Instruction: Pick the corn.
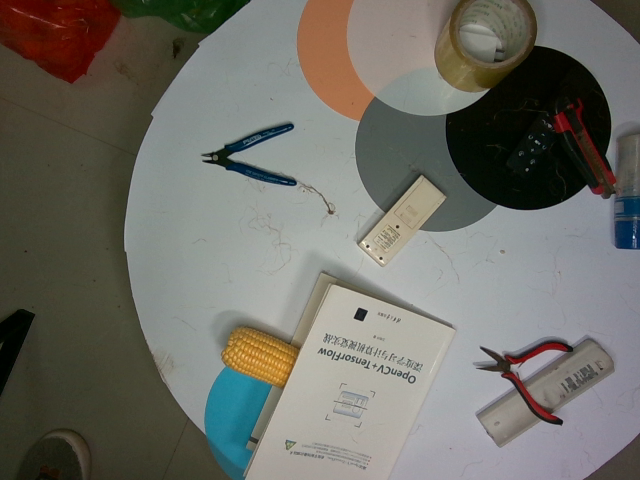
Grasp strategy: vertical